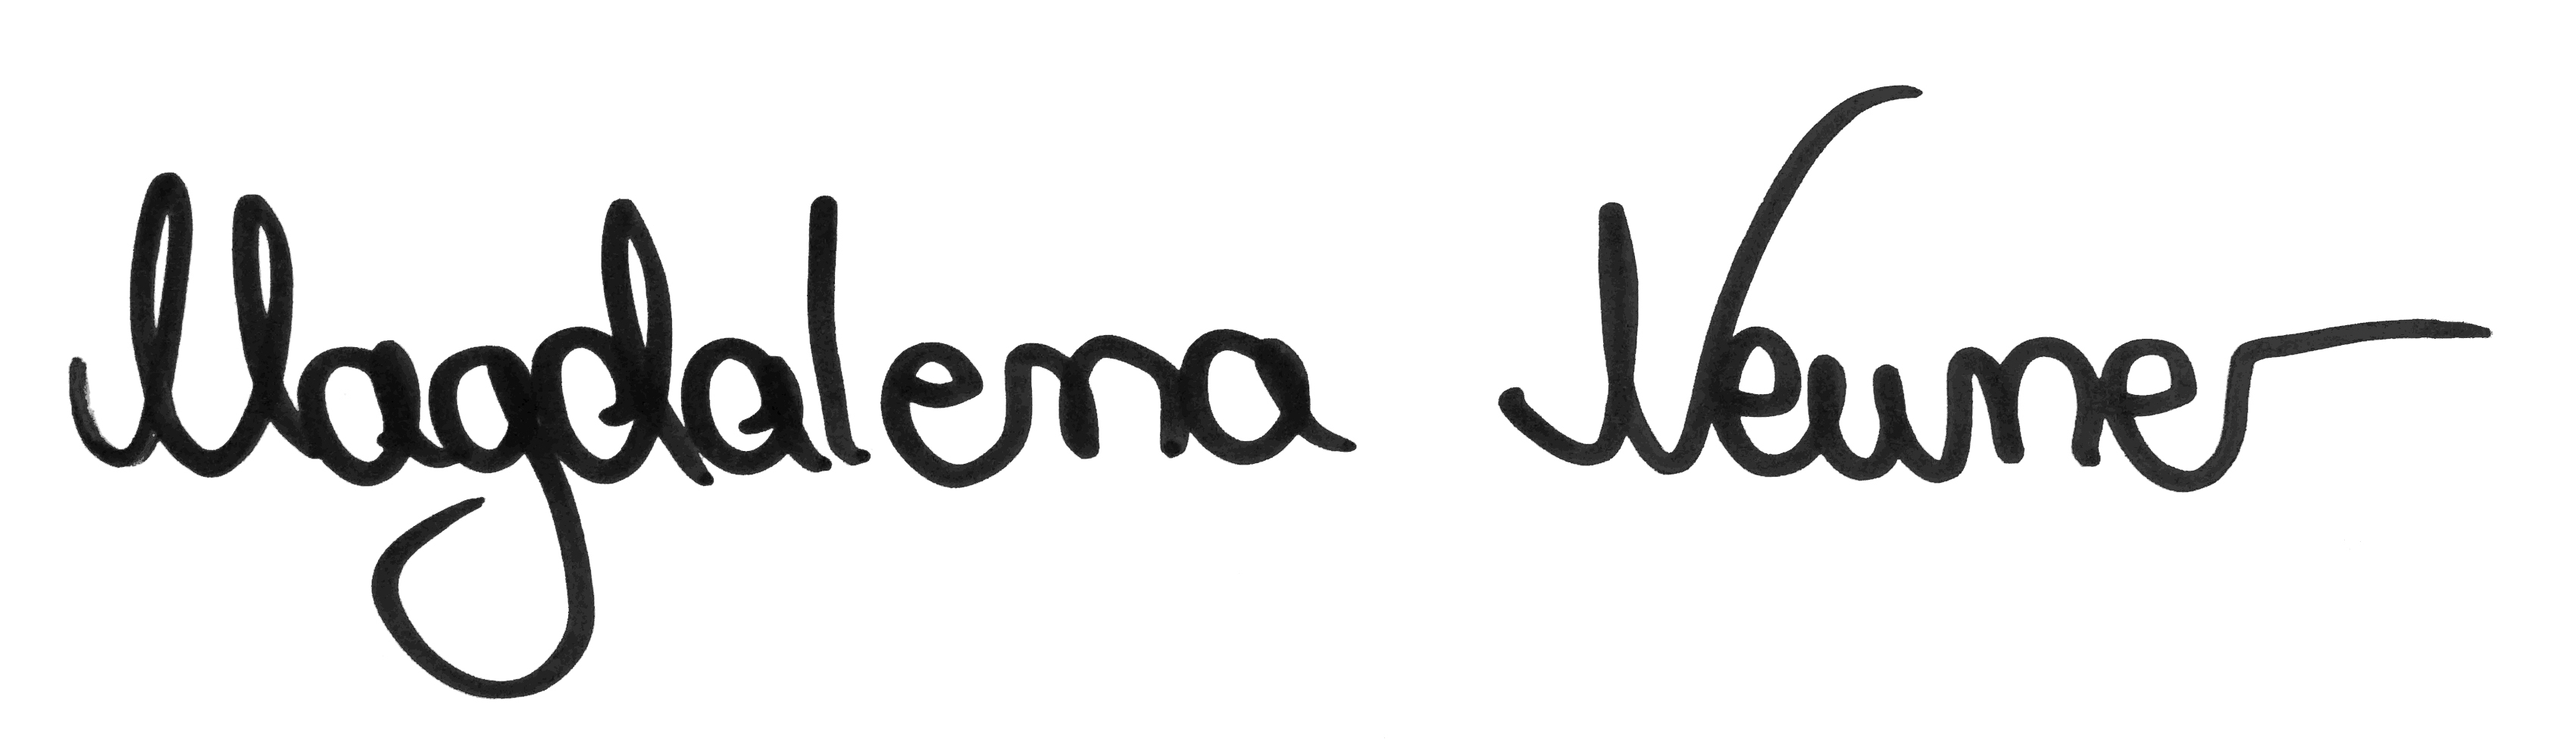
Signature of: magdalena neuner